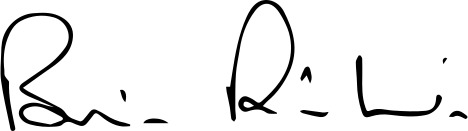
Signature of: boris pistorius